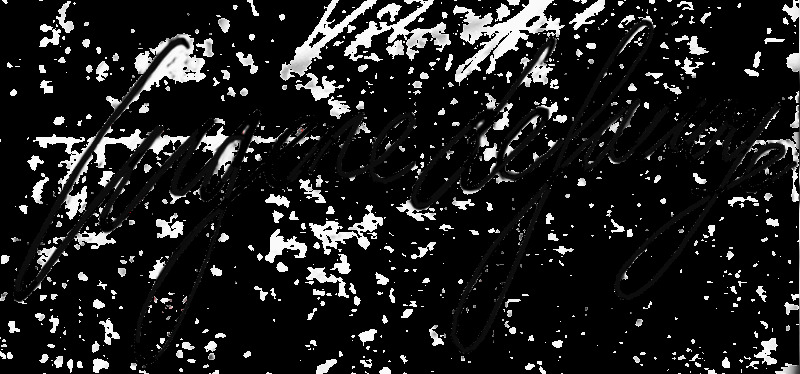
Signature of: eugene of savoy